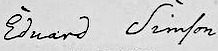
Signature of: eduard von simson